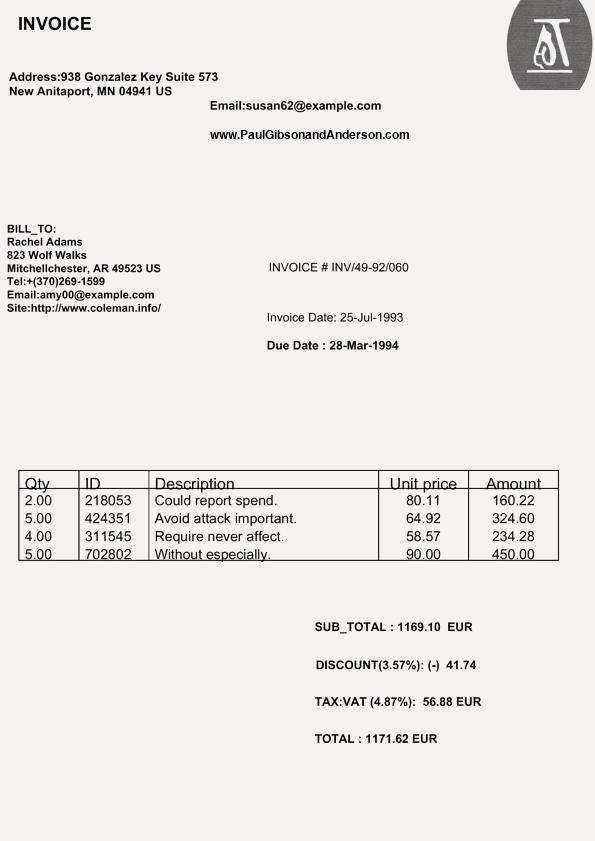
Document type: Invoice